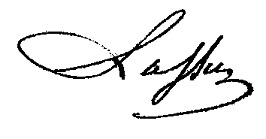
Signature of: jean baptiste antoine lassus